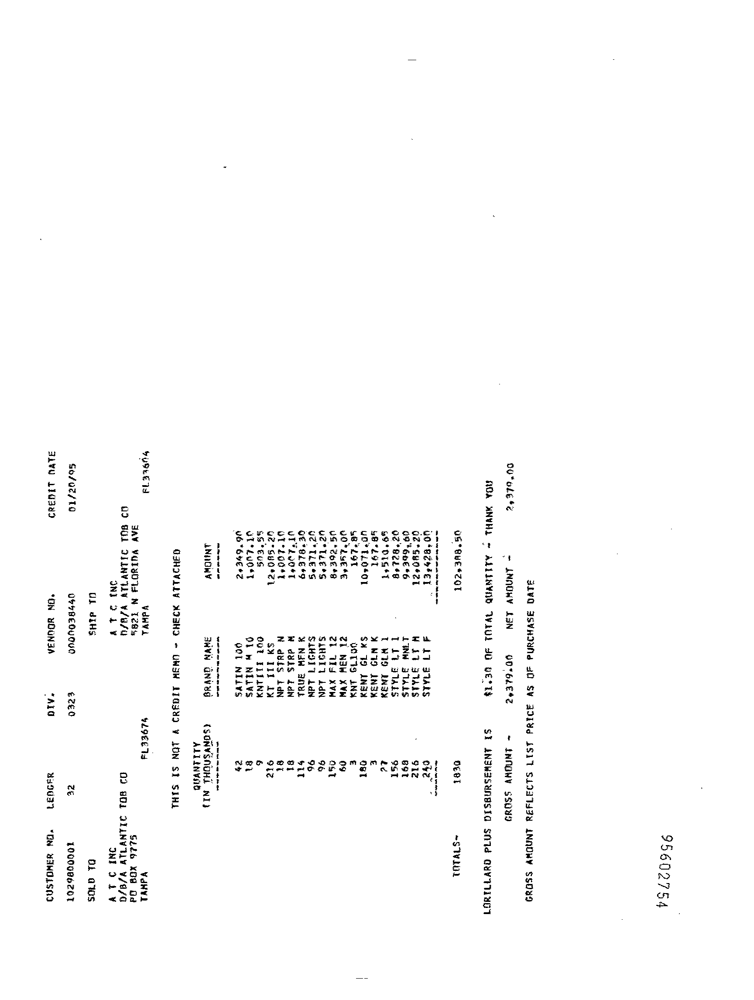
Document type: Invoice